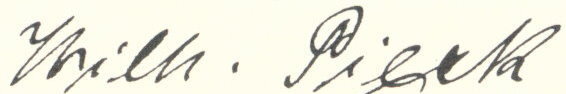
Signature of: wilhelm pieck